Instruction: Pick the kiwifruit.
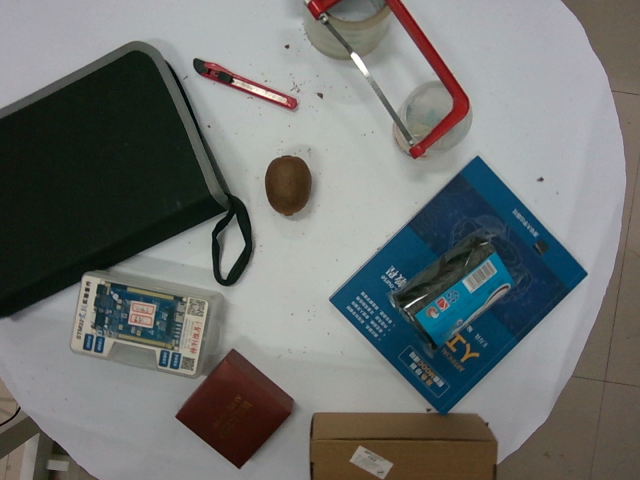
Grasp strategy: vertical